Question: What was observed in the imaging?
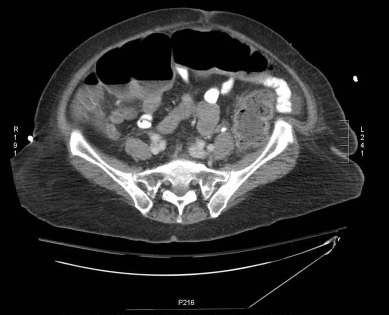
Answer: The imaging shows Supine Abdominal Film:  There is a large amount of air and stool seen throughout the colon.  The colon is diffusely dilated.  The cecum is dilated to 11.5cm.  The transverse colon is dilated to 9.5cm.  There is air seen to the level of the rectum.

CT, Abdomen/Pelvis with Intravenous and Enteric Contrast:  There is diffuse dilation of the colon with air and fluid levels present. There is diffuse wall thickening and enhancement in the rectosigmoid colon. The descending, transverse, and ascending colon are dilated to as much as 8.5cm.  The colonic wall enhances, but is not abnormally thickened.  There is contrast within the small bowel.  A small amount of air is seen within the small bowel and terminal ileum.  There is no evidence of perforation or extraluminal process. There is diffuse dilation of the colon with air and fluid levels present. There is diffuse wall thickening and enhancement in the rectosigmoid colon. The descending, transverse, and ascending colon are dilated to as much as 8.5cm.  These features are consistent with a diagnosis of toxic megacolon..